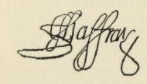
Signature of: alexander jaffray